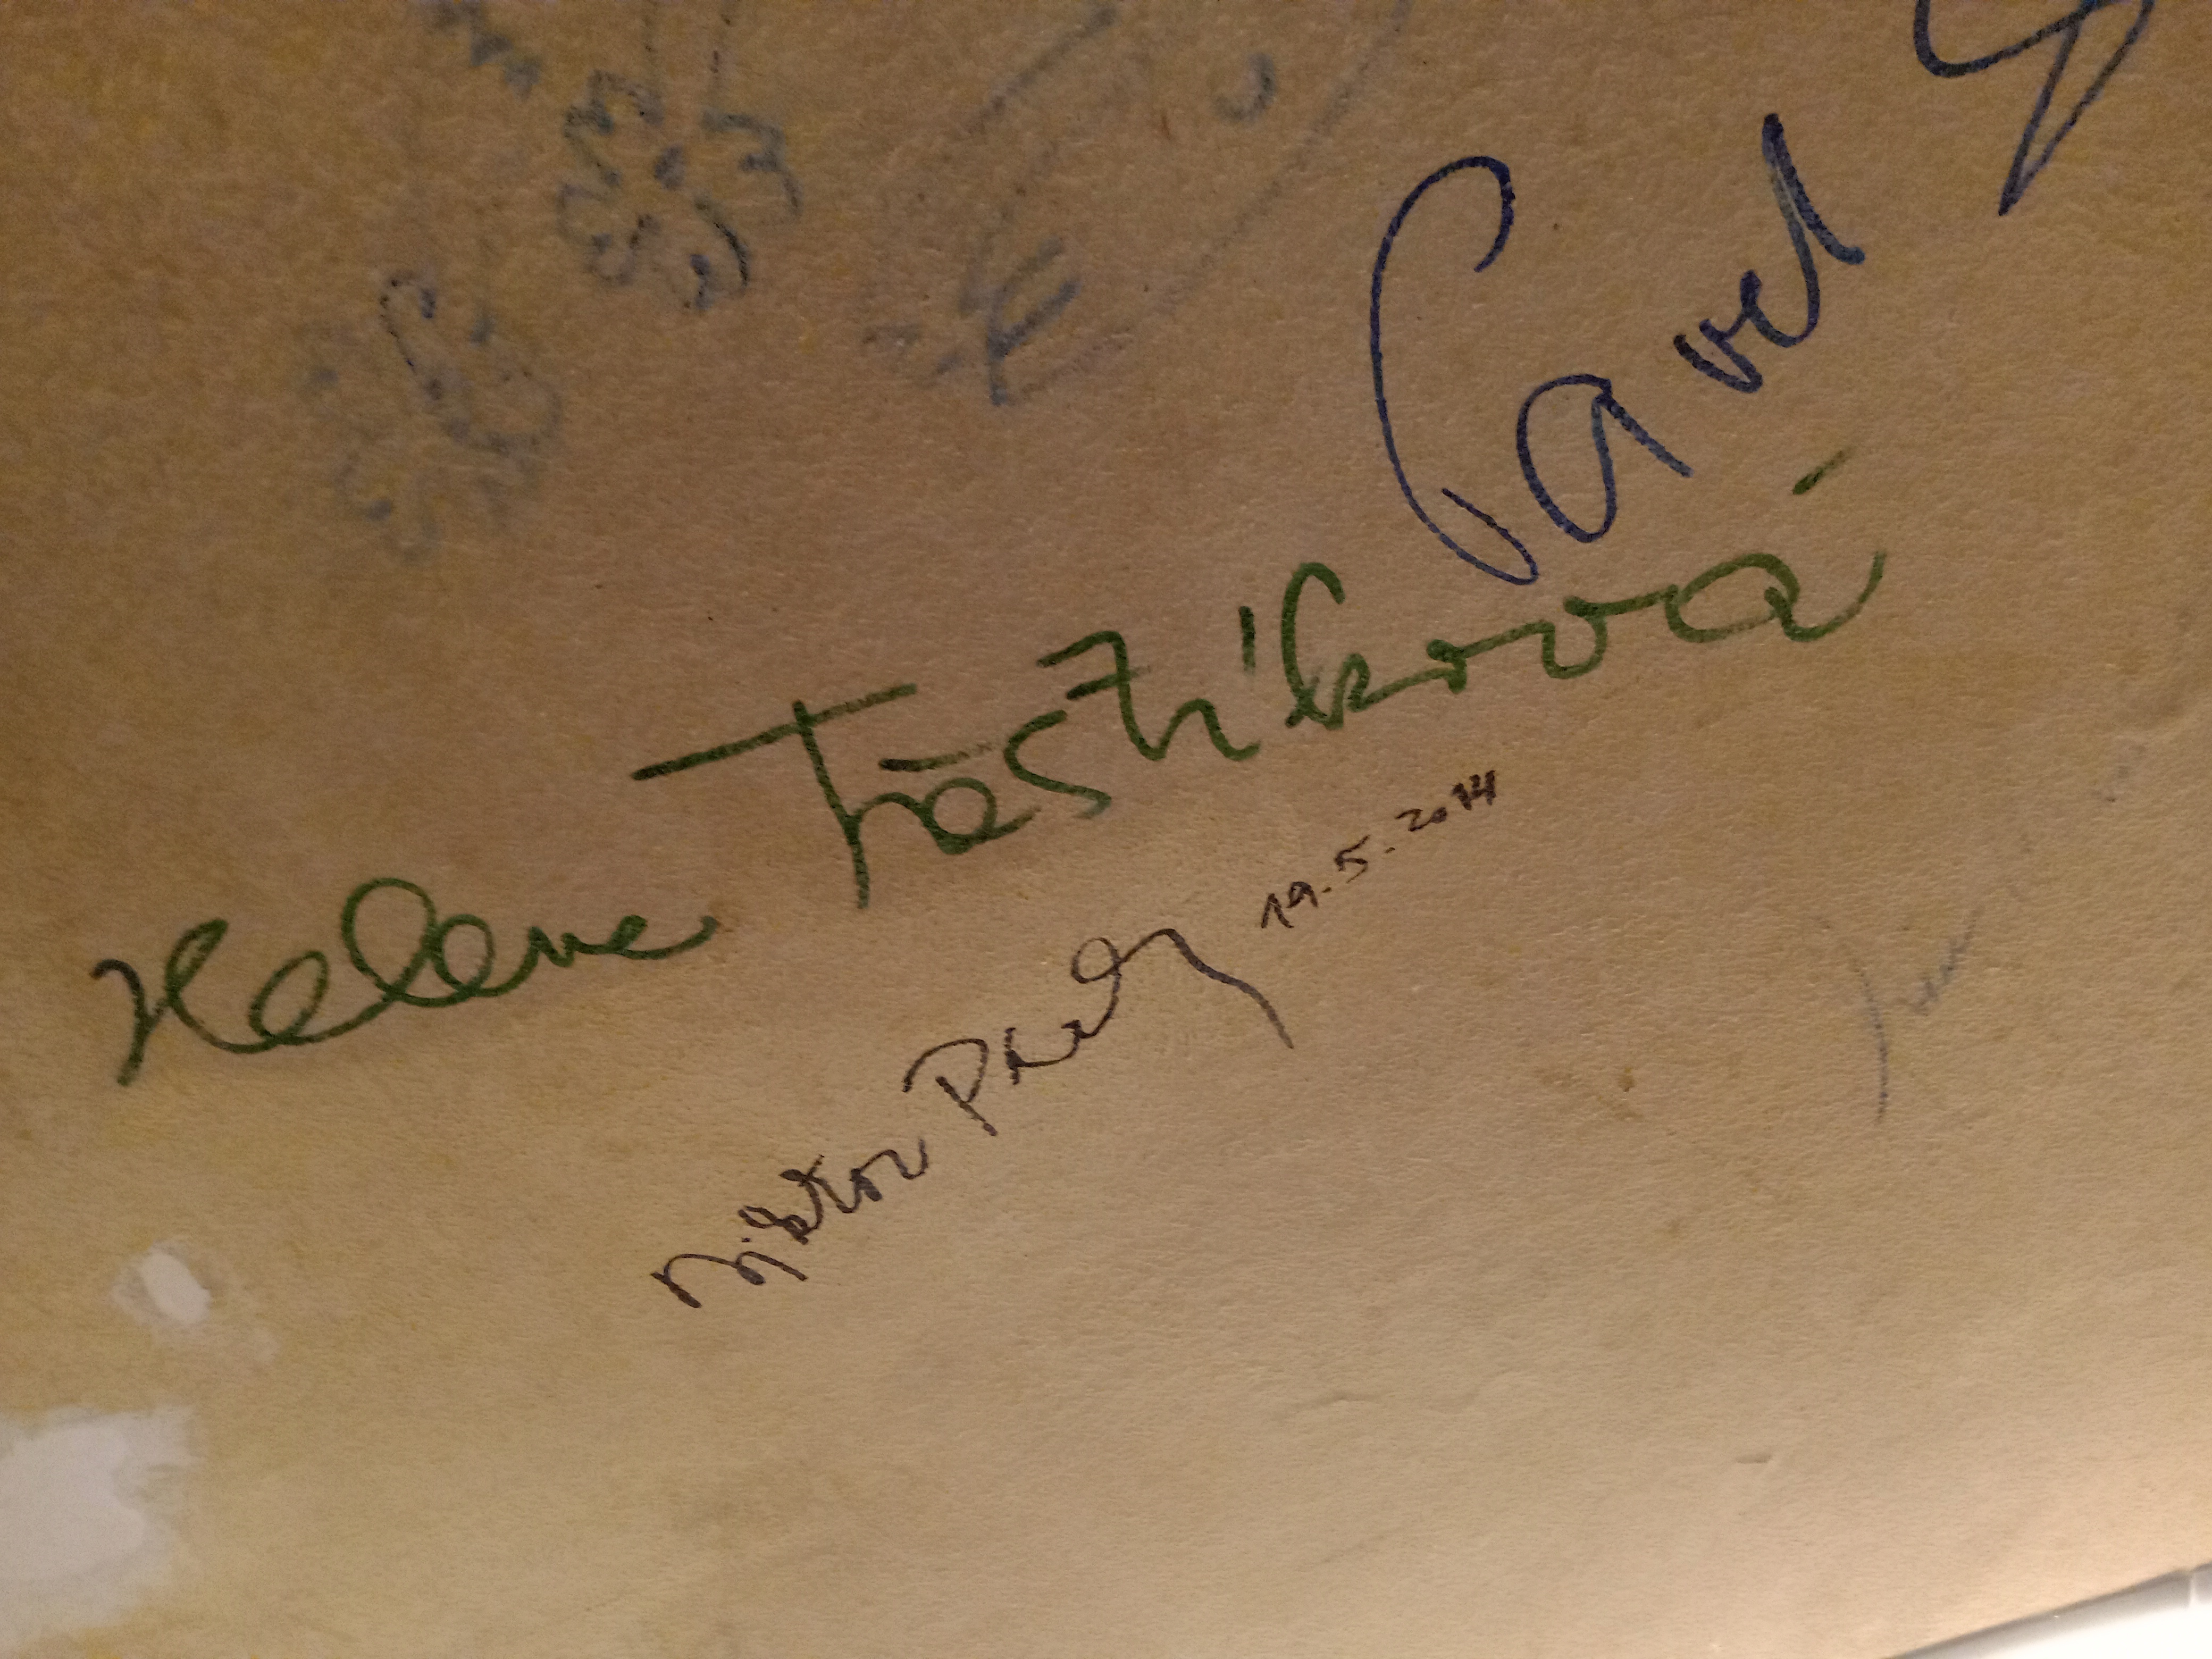
Signature of: helena třeštíková